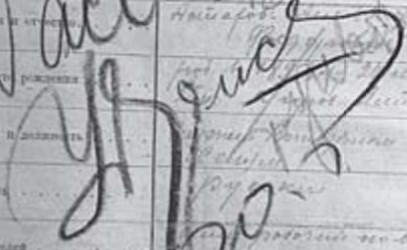
Signature of: ernst udris